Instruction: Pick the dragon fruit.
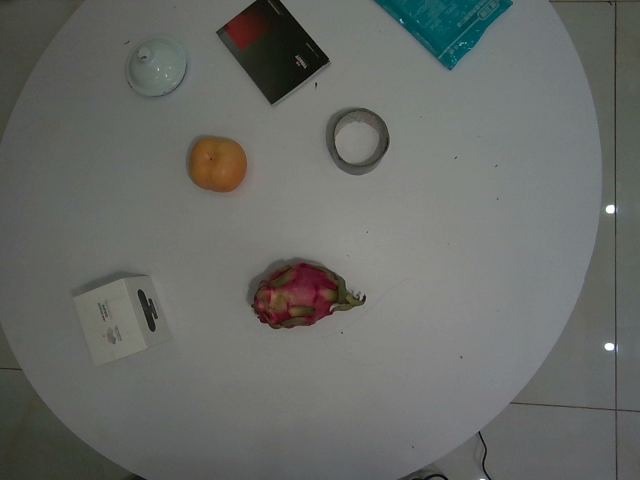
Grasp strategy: vertical